Question: What was observed in the imaging?
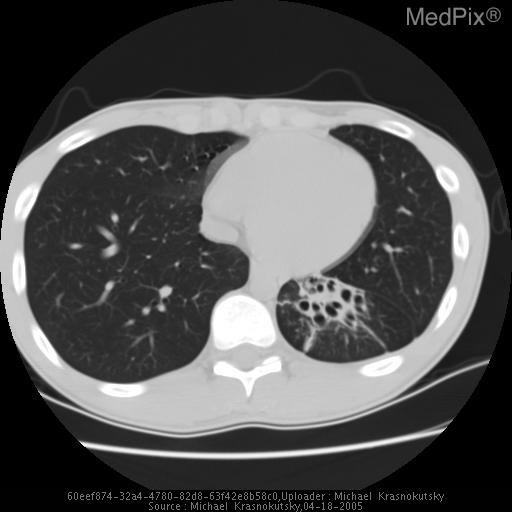
Answer: The imaging shows •  Chest radiograph demonstrates opacity in LLL.   Thin slice CT with IV contrast in arterial phase demonstrates no abnormal vessels extending to this consolidation to indicate that this may be a sequestration.

•  A repeat chest radiograph and a CT after 10 day antibiotic therapy demonstrates partial resolution of retrocardiac opacity.  CT shows segmental bronchiectasis most likely resulting from numerous prior infections. Patient was rescanned after 10 days of antibiotic treatment and respiratory therapy.  Axial CT in lung window demonstrates clearance of intrabronchial material and dilated bronchial tree consistent with bronchiectasis..